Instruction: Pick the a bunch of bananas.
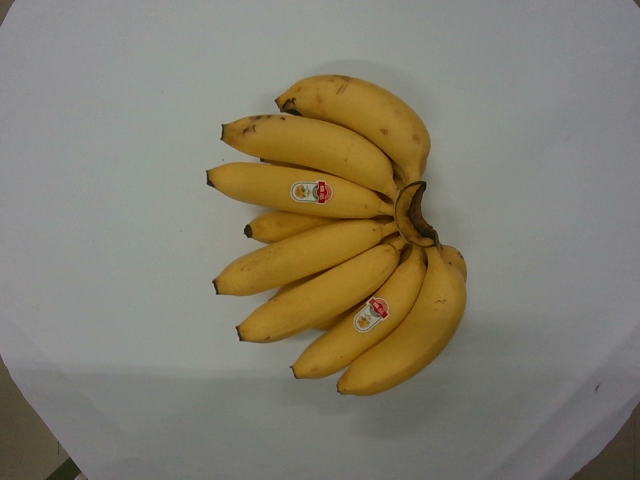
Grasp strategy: vertical